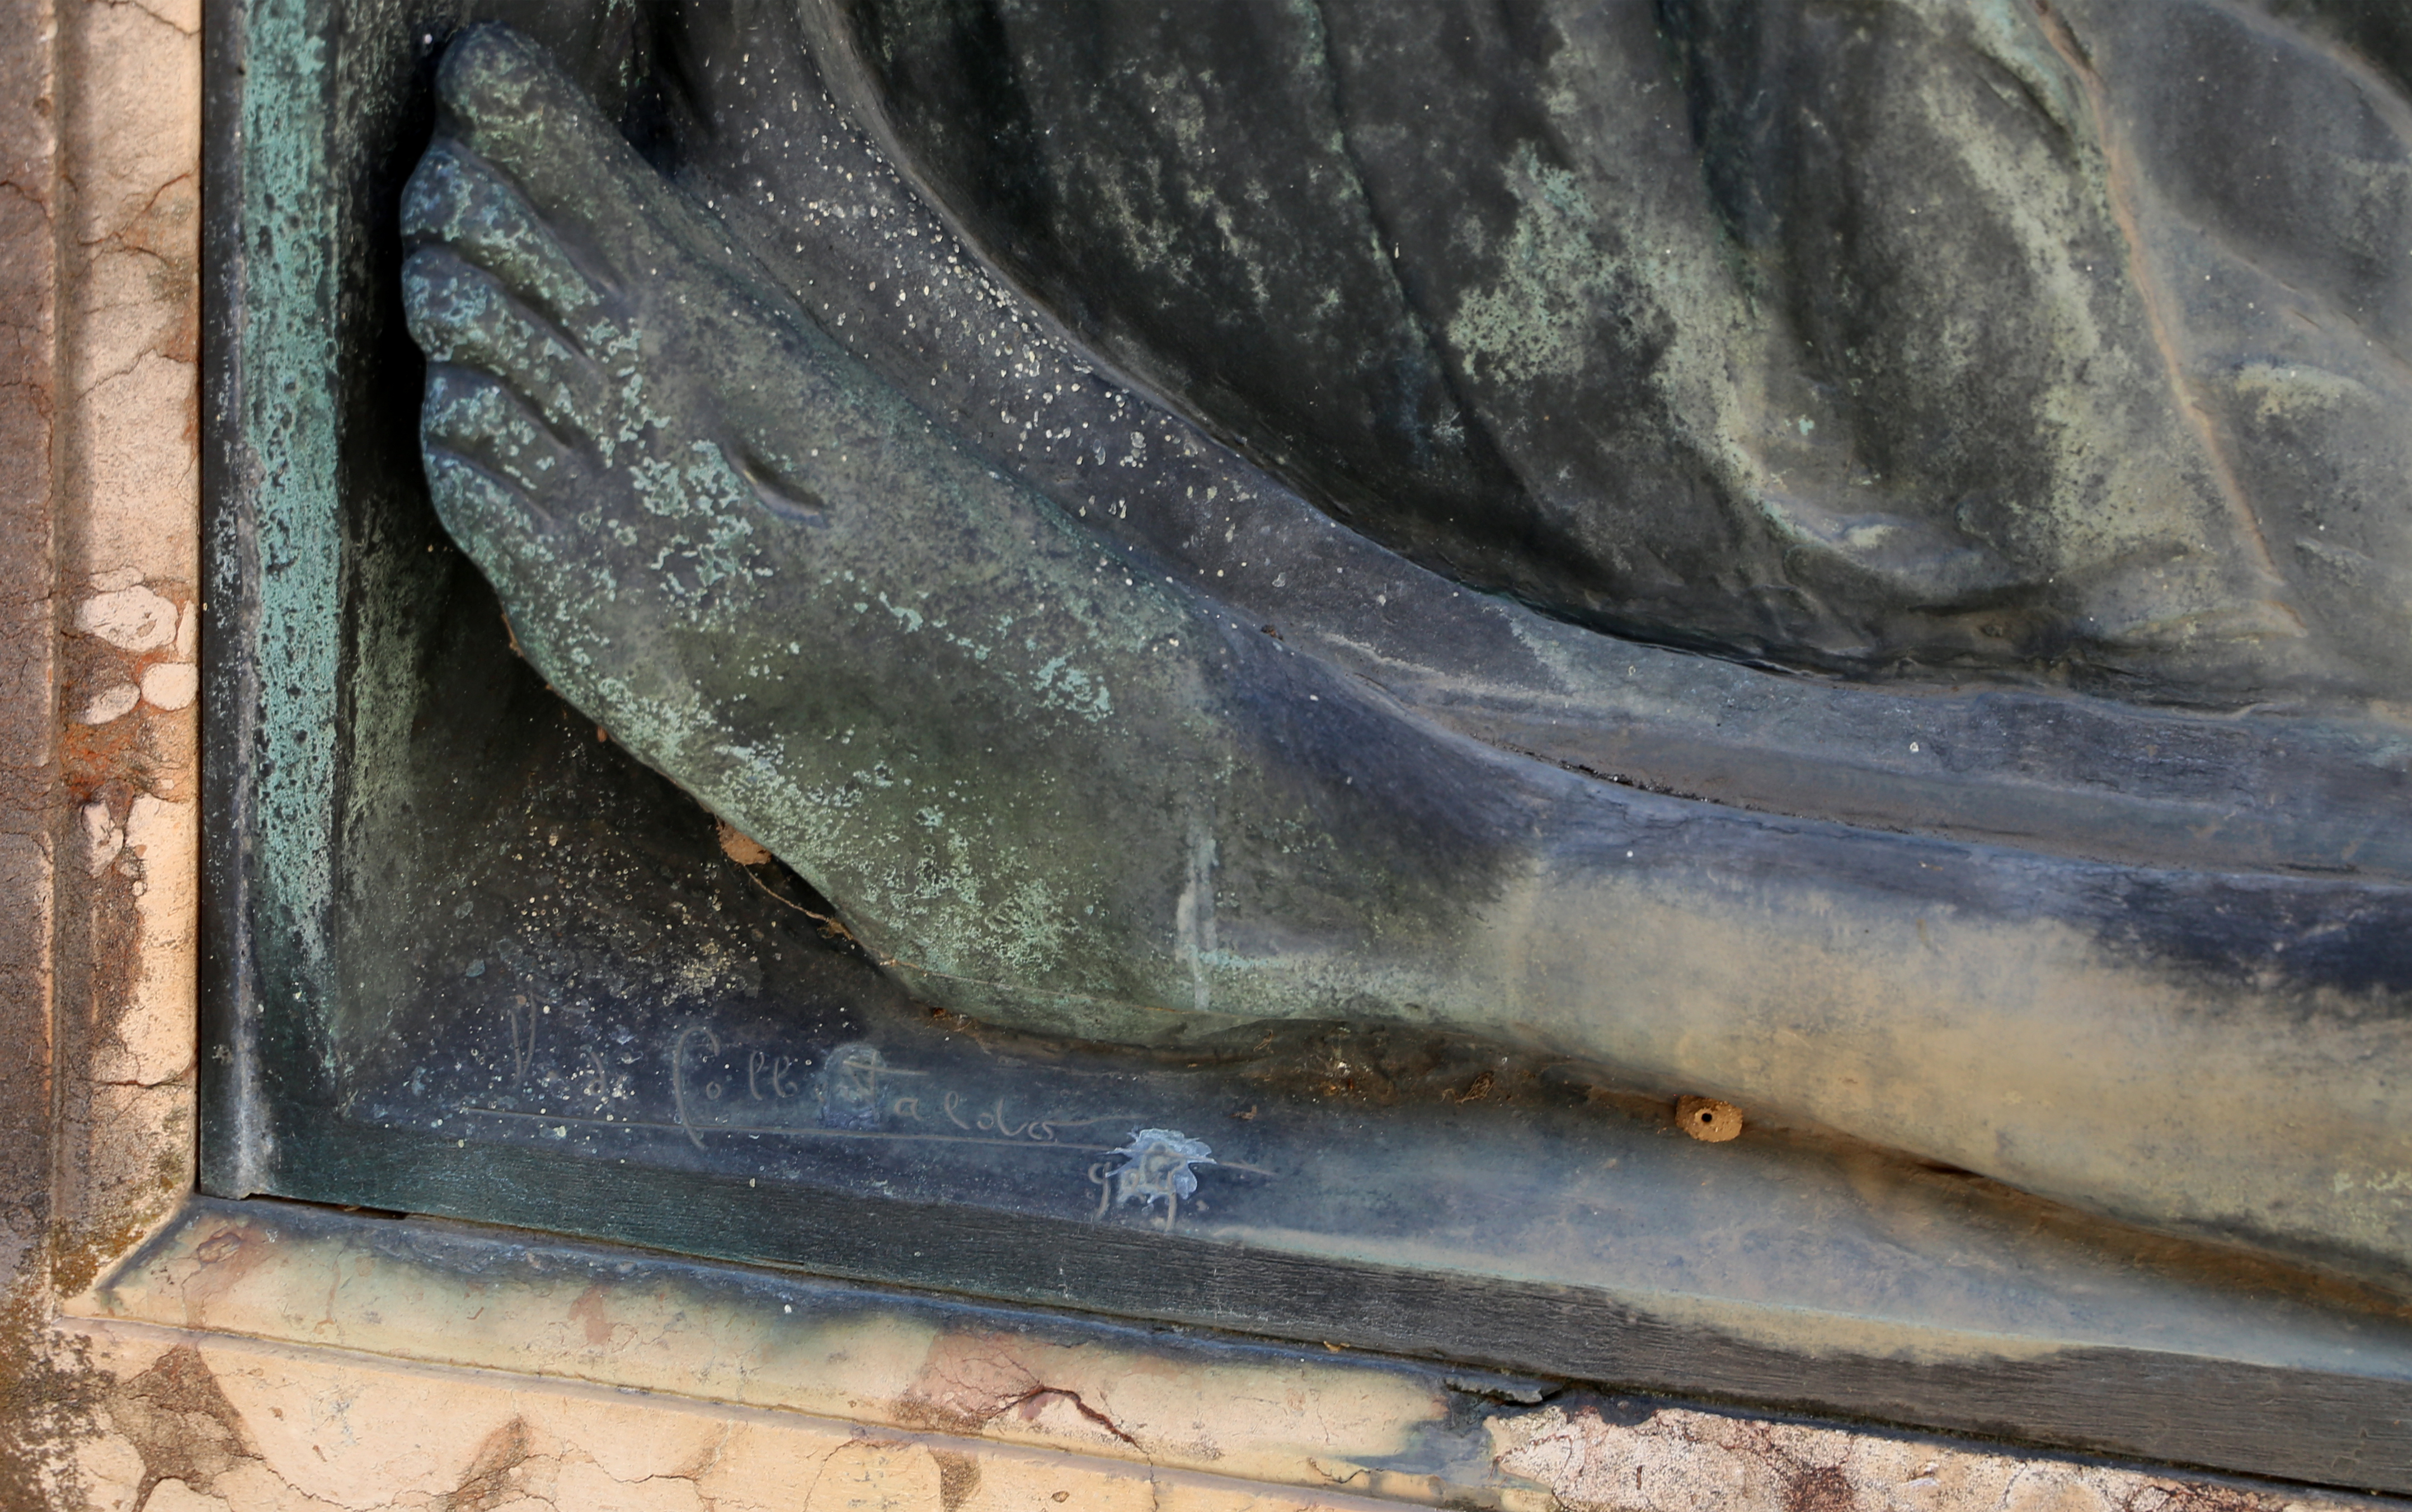
Signature of: vittorio di colbertaldo